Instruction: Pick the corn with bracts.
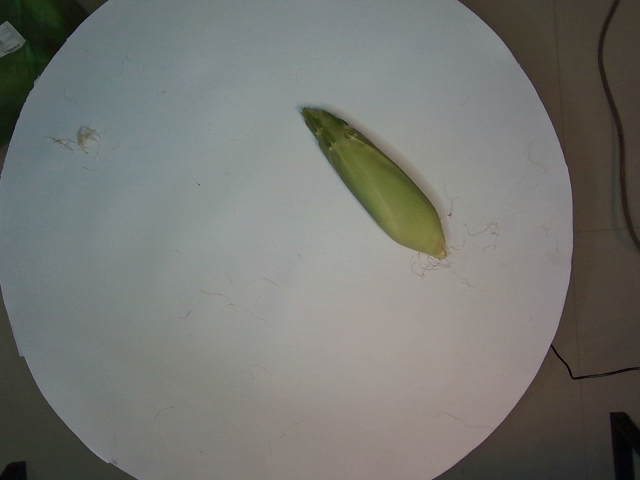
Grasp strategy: vertical